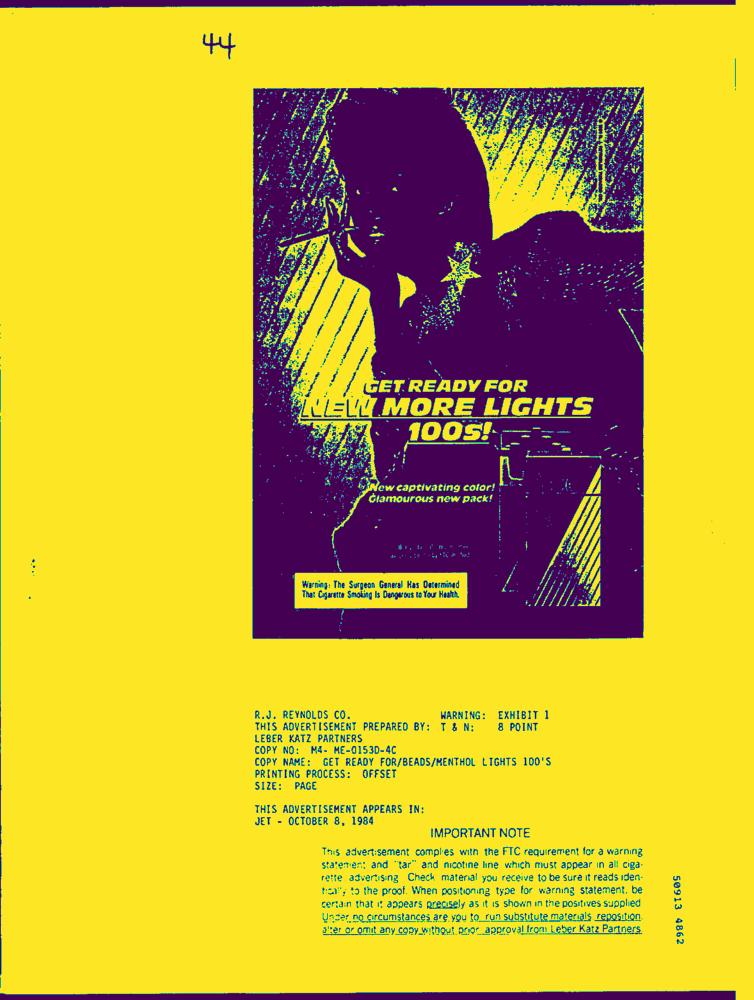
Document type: AD